Question: What jurisdiction, city, or county is the document associated with?
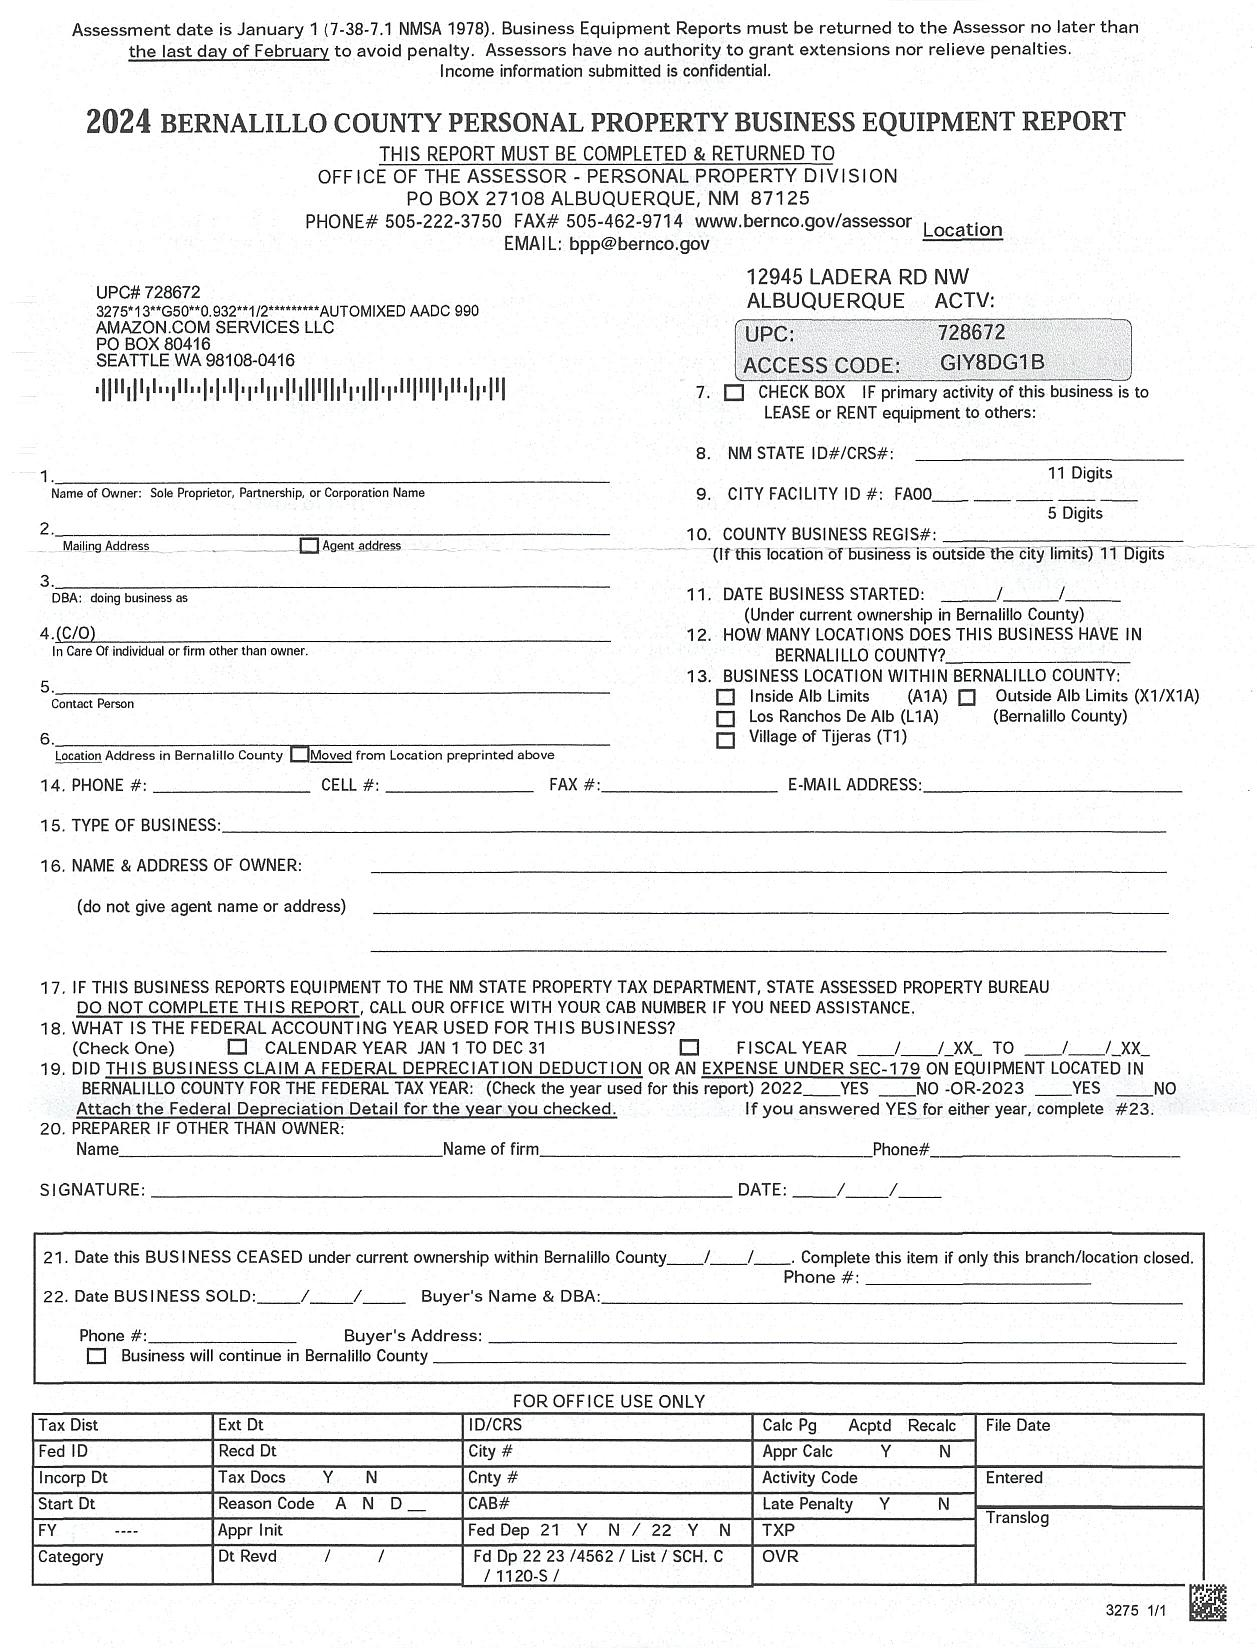
Answer: "Bernalillo County"